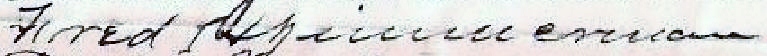
Signature of: frederick hinde zimmerman